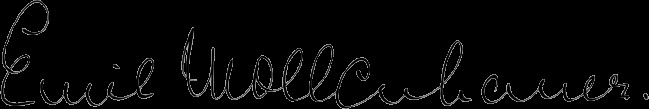
Signature of: emil mollenhauer